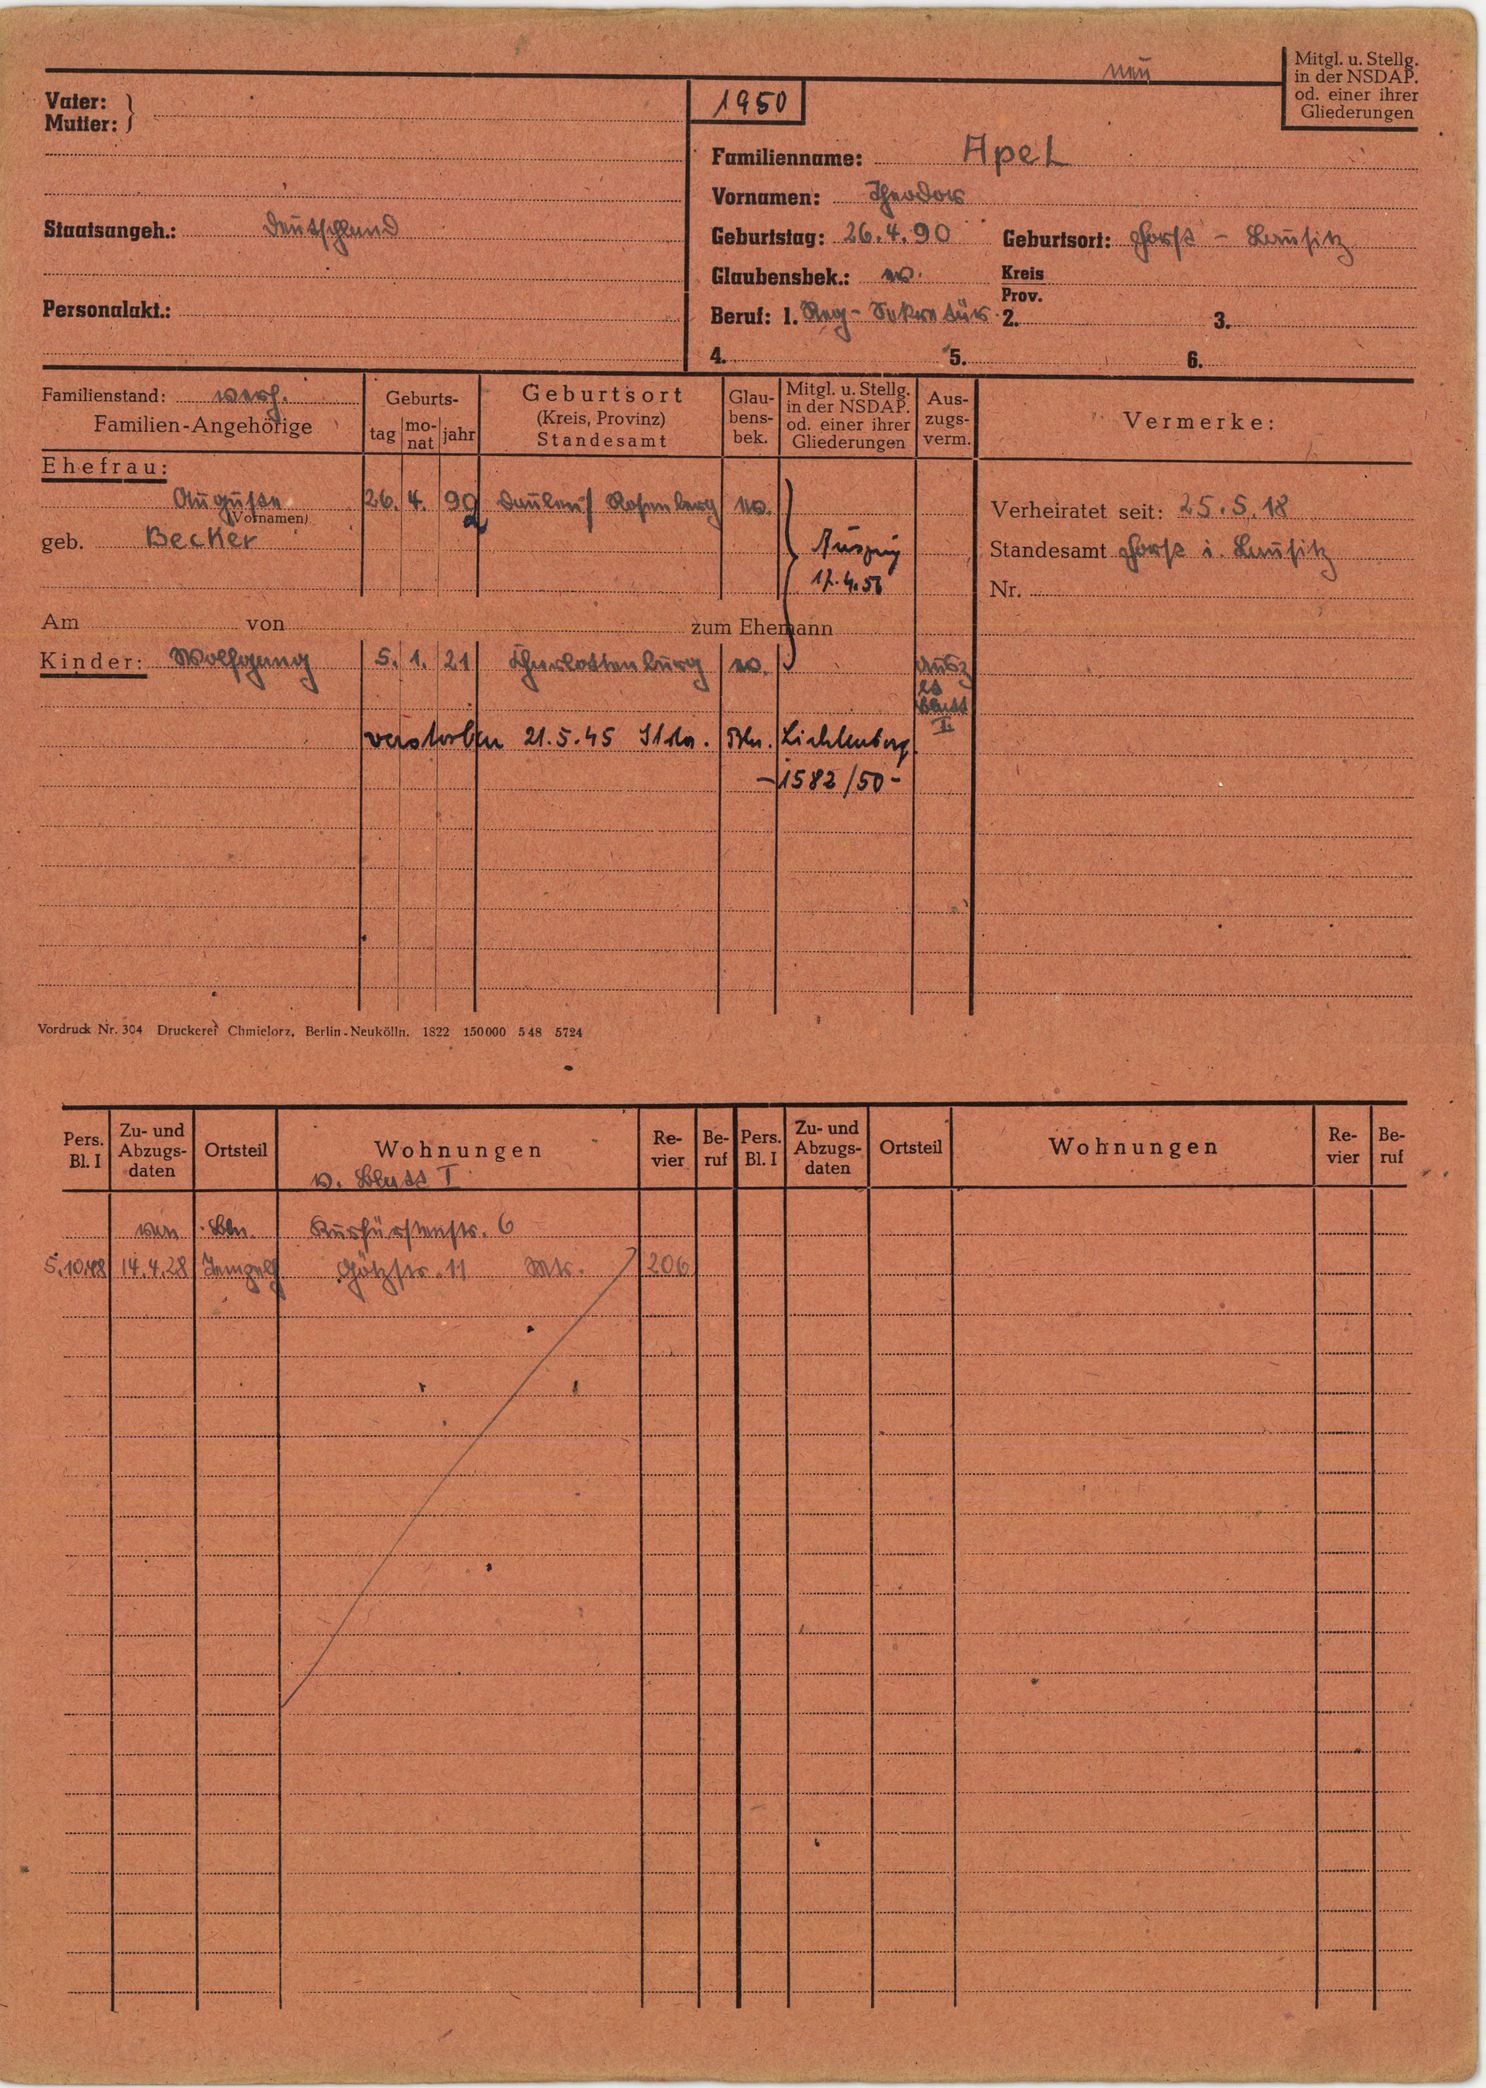
Apel